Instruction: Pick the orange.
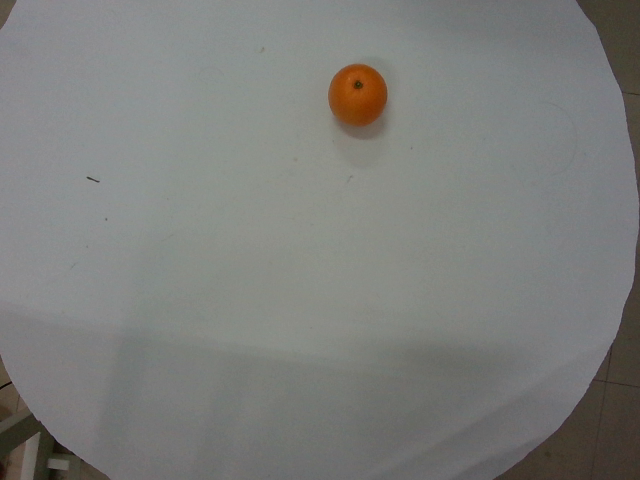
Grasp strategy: vertical